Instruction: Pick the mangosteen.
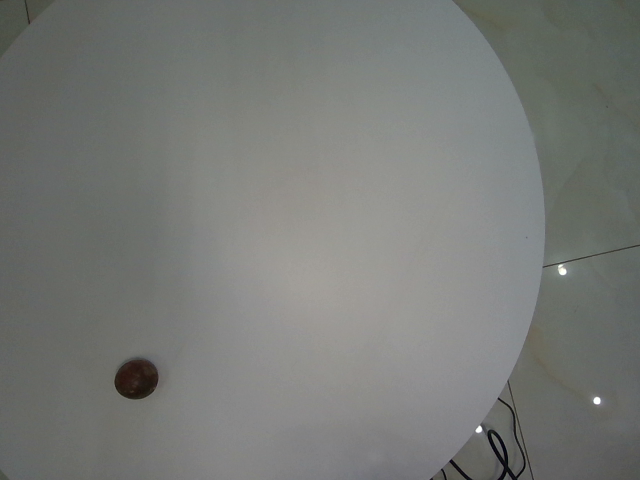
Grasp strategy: vertical